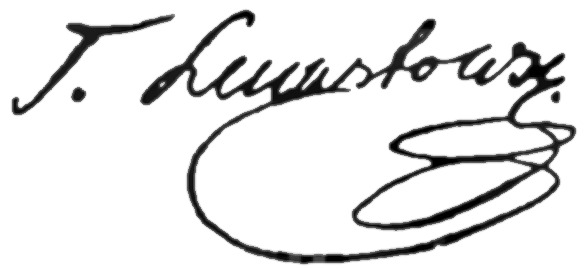
Signature of: teofil lenartowicz